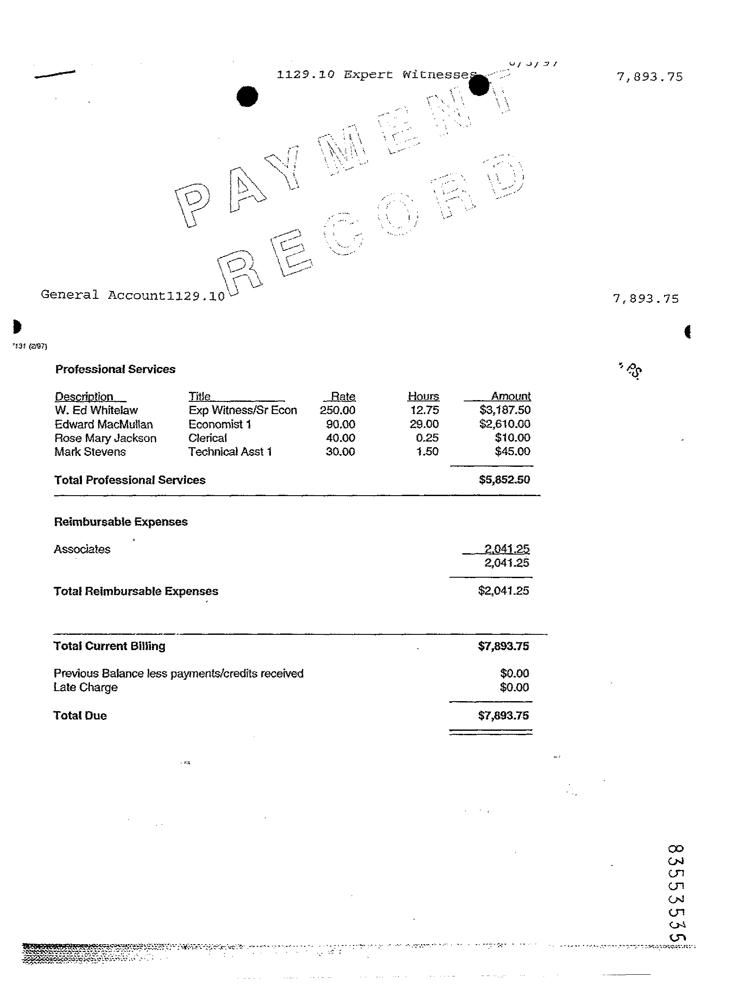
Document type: Invoice